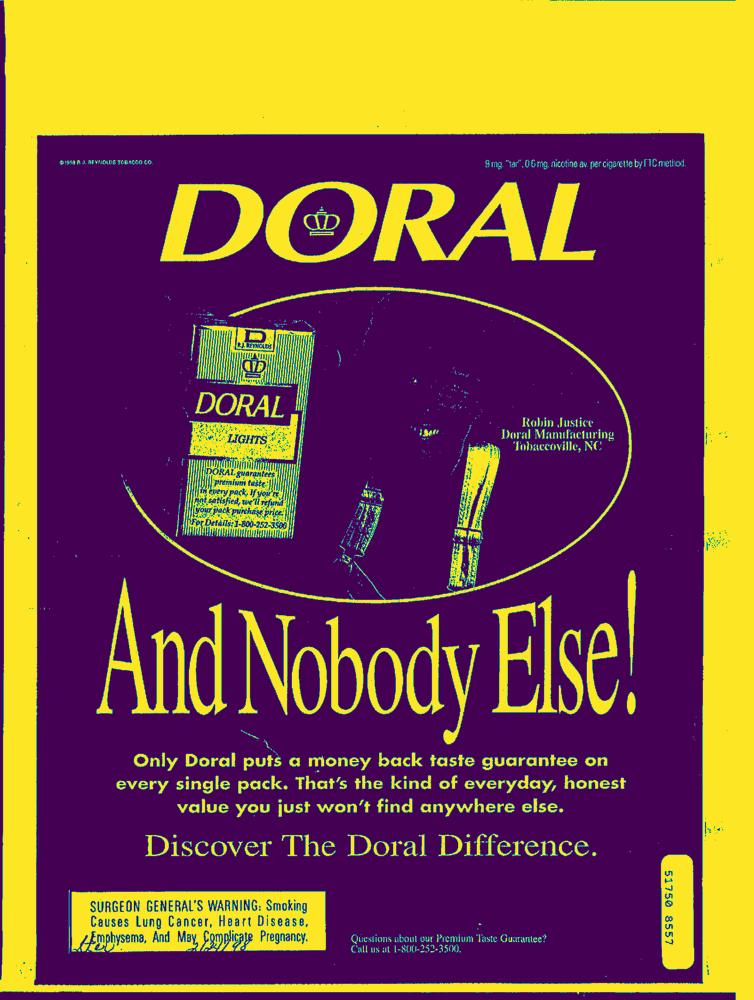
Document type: AD